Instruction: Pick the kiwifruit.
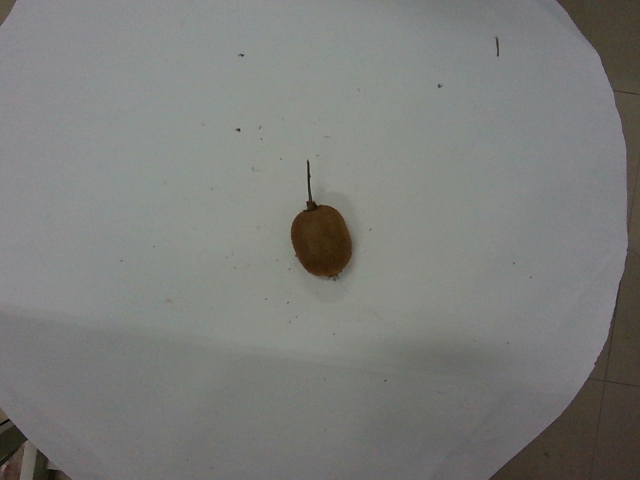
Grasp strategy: vertical